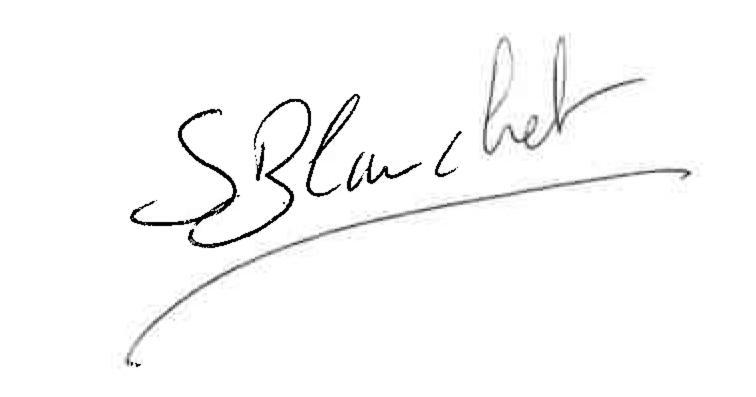
Signature of: stéphane blanchet